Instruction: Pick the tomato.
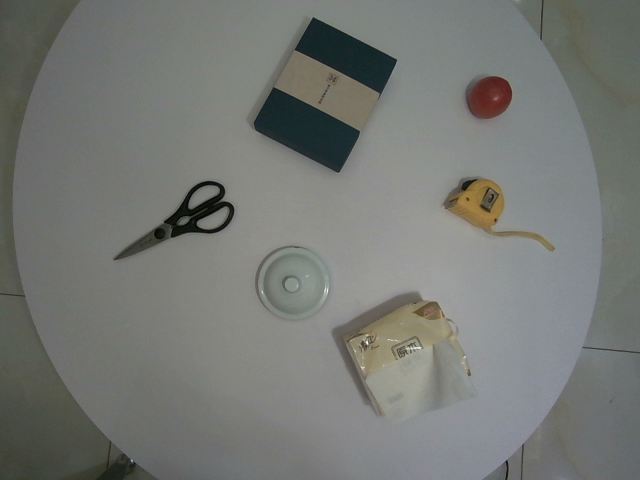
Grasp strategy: vertical